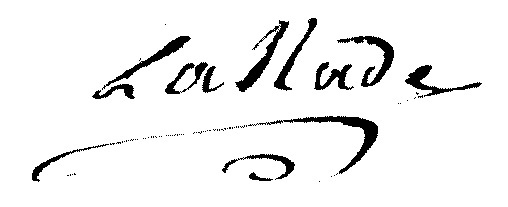
Signature of: étienne larade